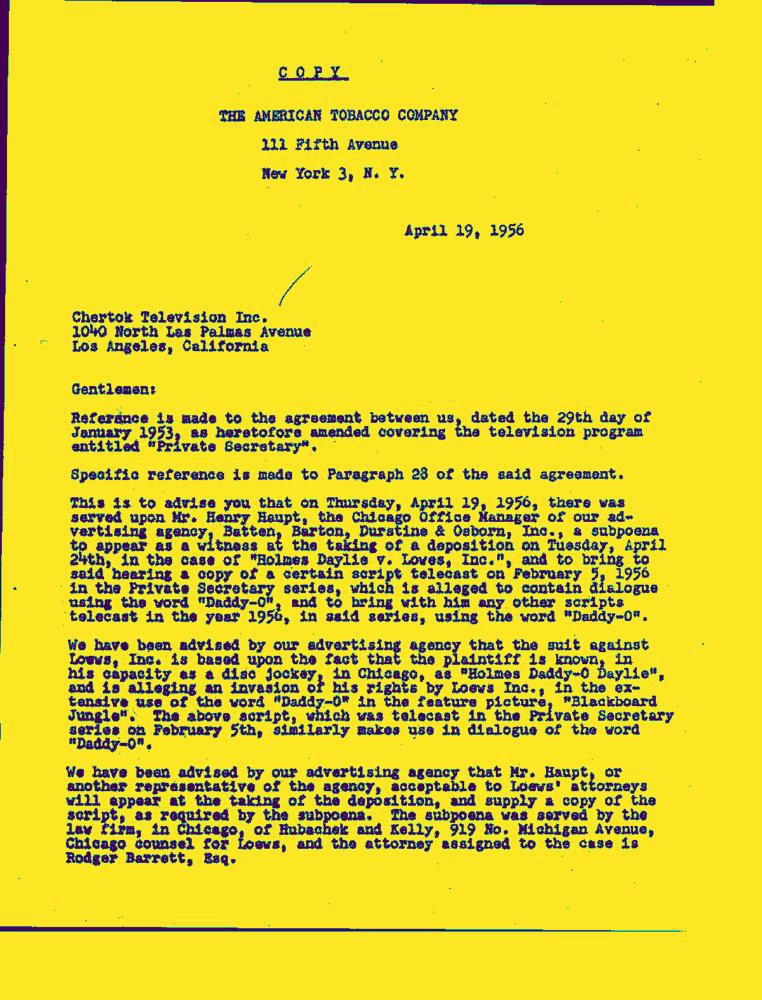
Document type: Letter-Doc